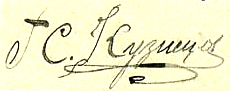
Signature of: georgy kuznetsov